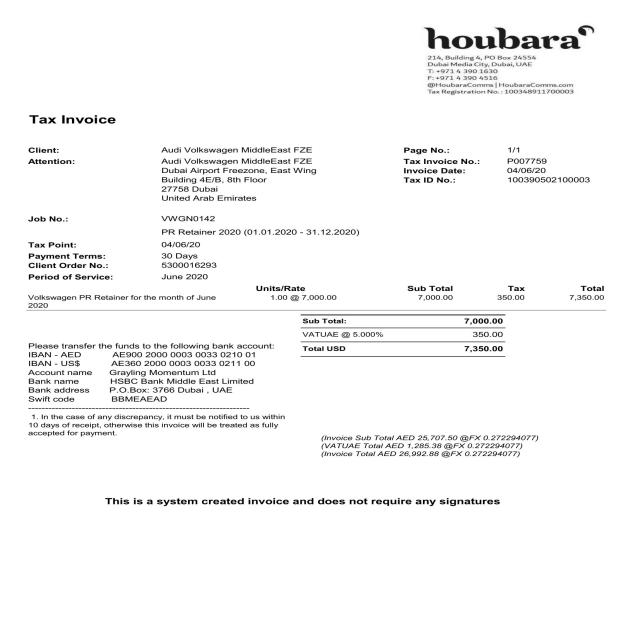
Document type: Invoice